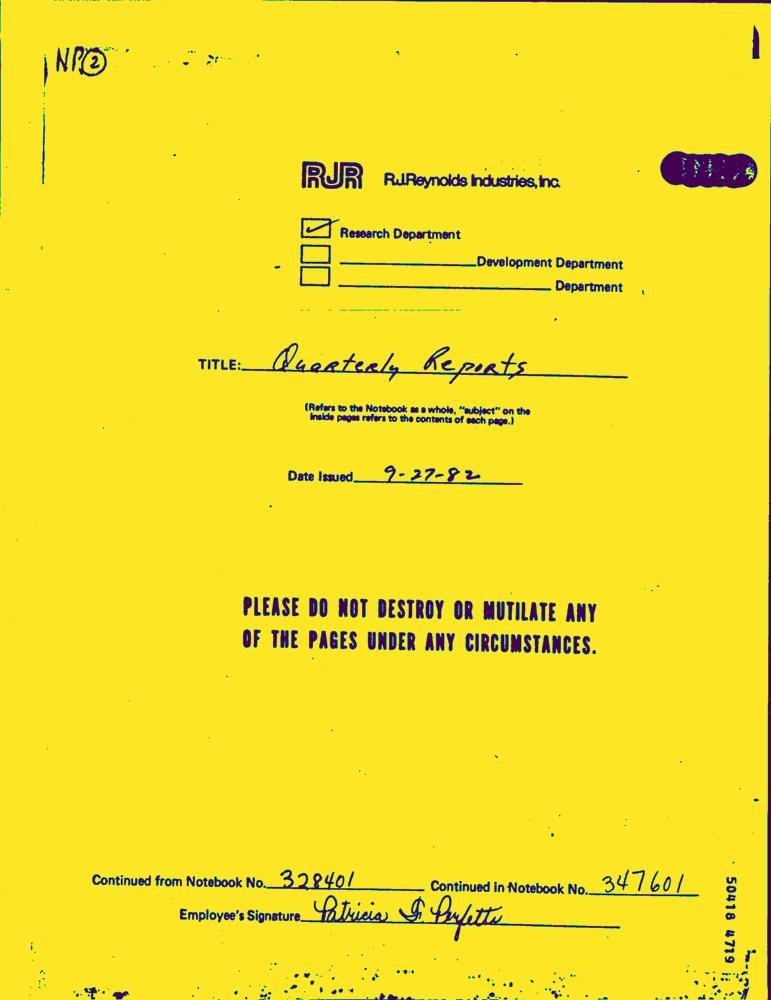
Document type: Hand-Written